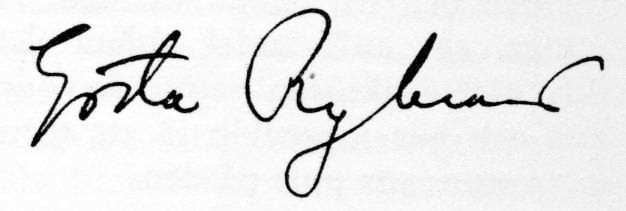
Signature of: gösta rybrant